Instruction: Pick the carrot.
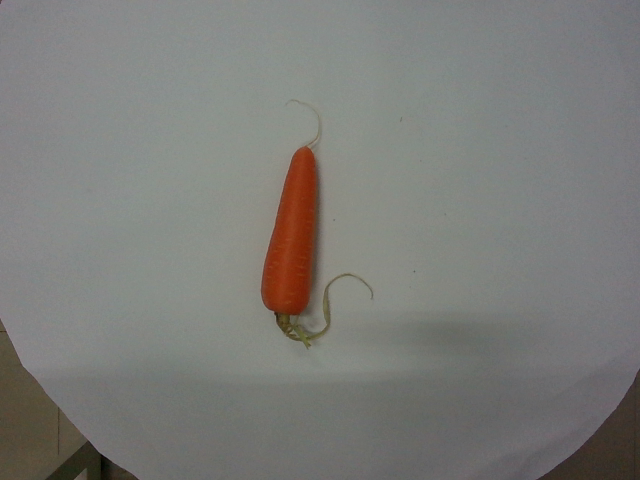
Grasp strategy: vertical